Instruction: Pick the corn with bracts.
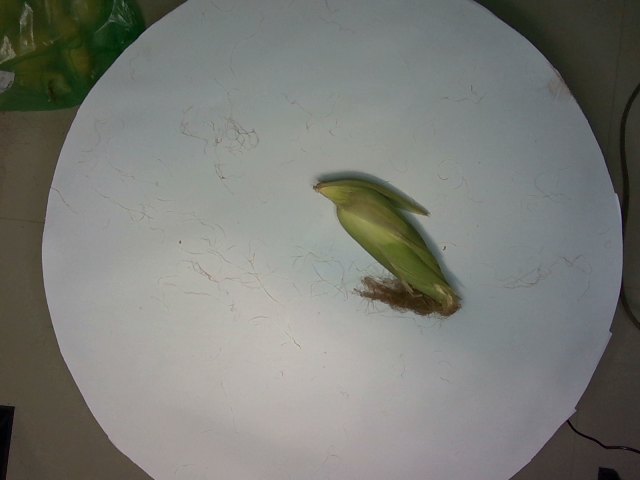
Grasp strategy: vertical